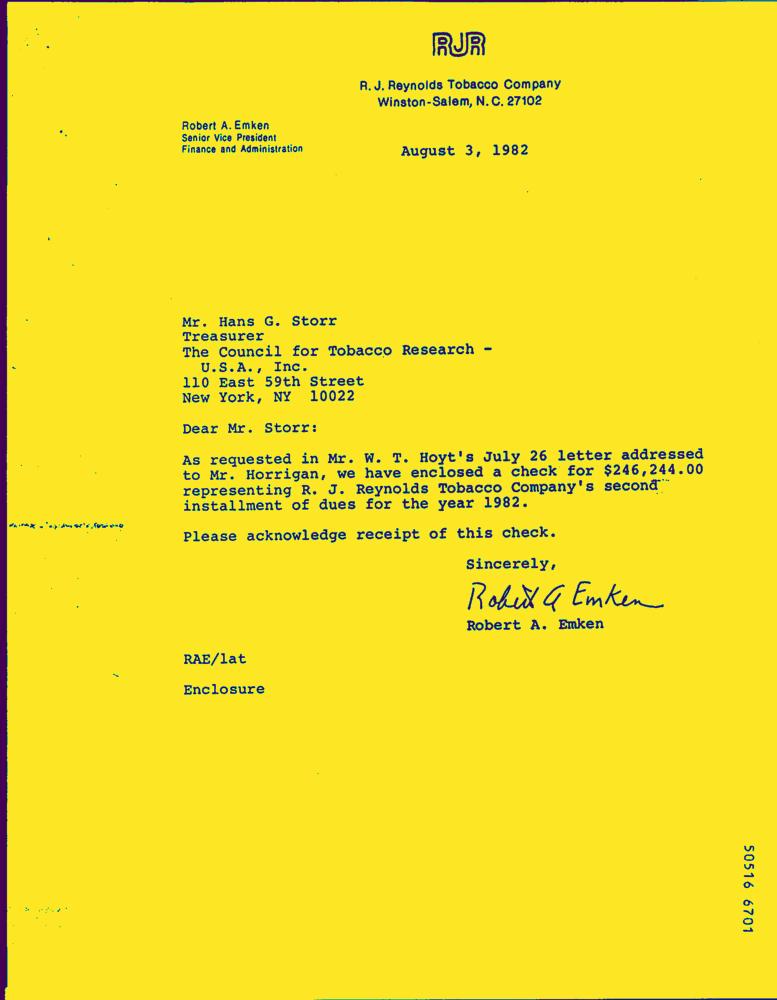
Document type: Invoice-Doc